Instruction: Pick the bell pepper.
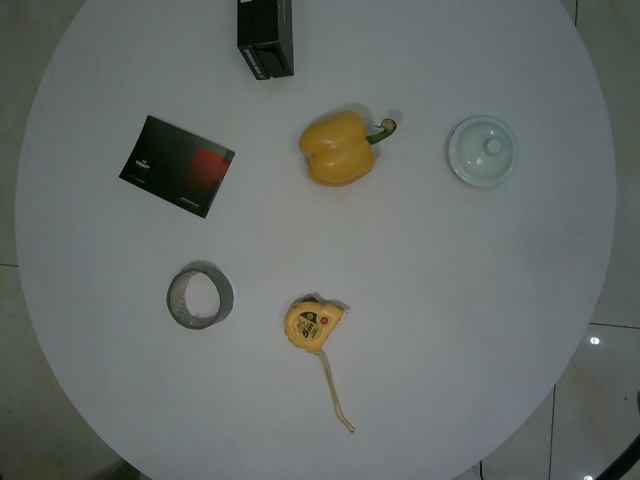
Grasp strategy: vertical